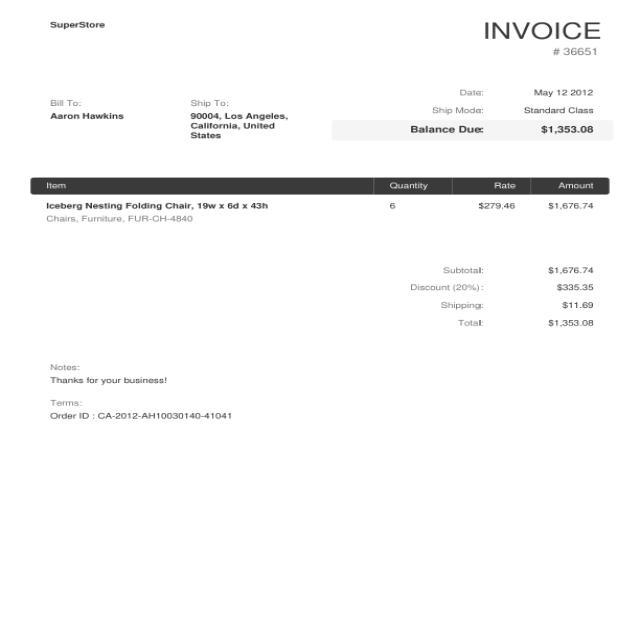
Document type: Invoice